Question: In what way does the history help explain the case?
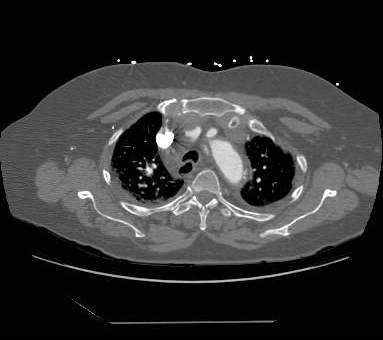
Answer: The patient's history of 76 year-old woman with long history of hypertension, with acute-onset chest pain. is key in understanding the case.